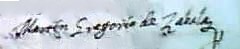
Signature of: martín gregorio de zabala